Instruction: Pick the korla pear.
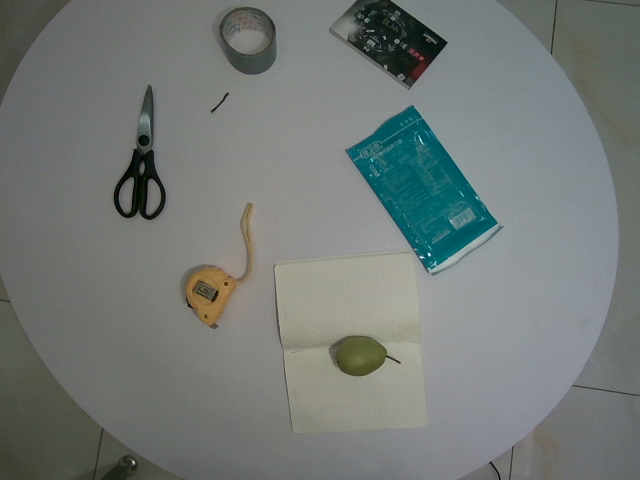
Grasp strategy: vertical